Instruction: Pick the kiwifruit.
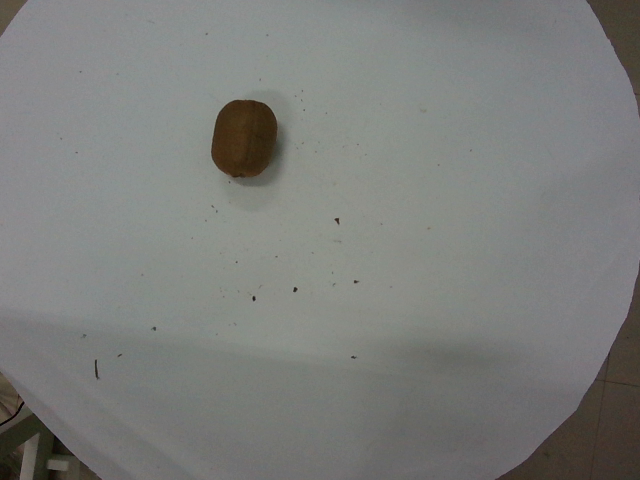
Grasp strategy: vertical